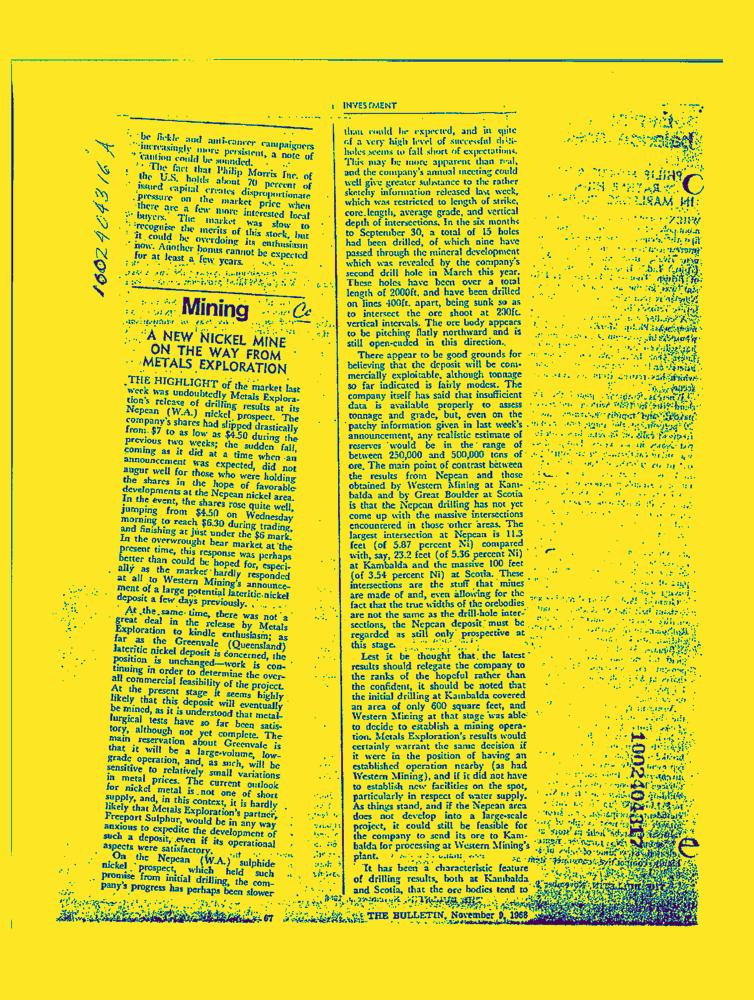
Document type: News-Article